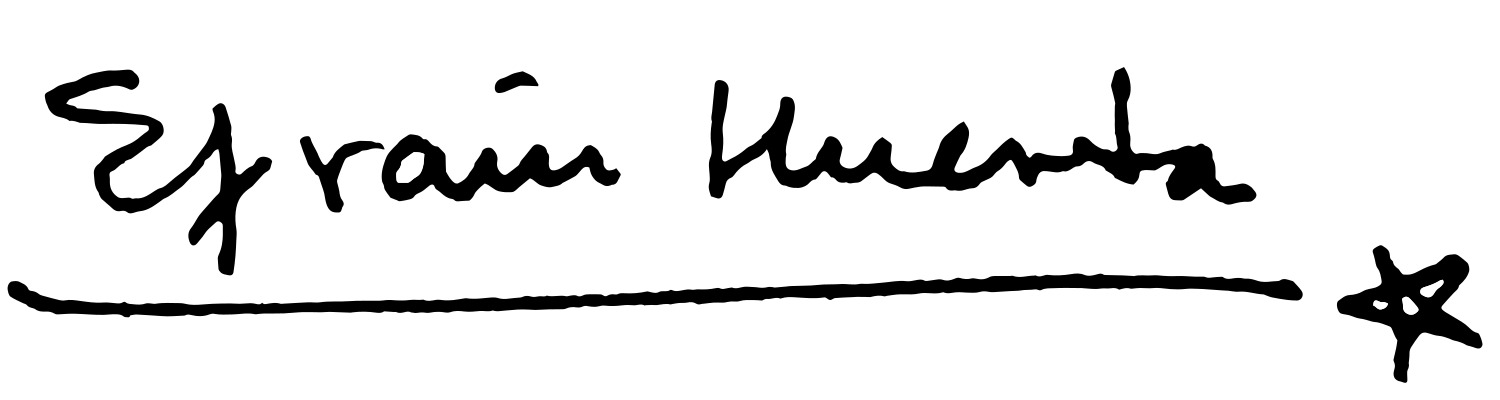
Signature of: efraín huertas